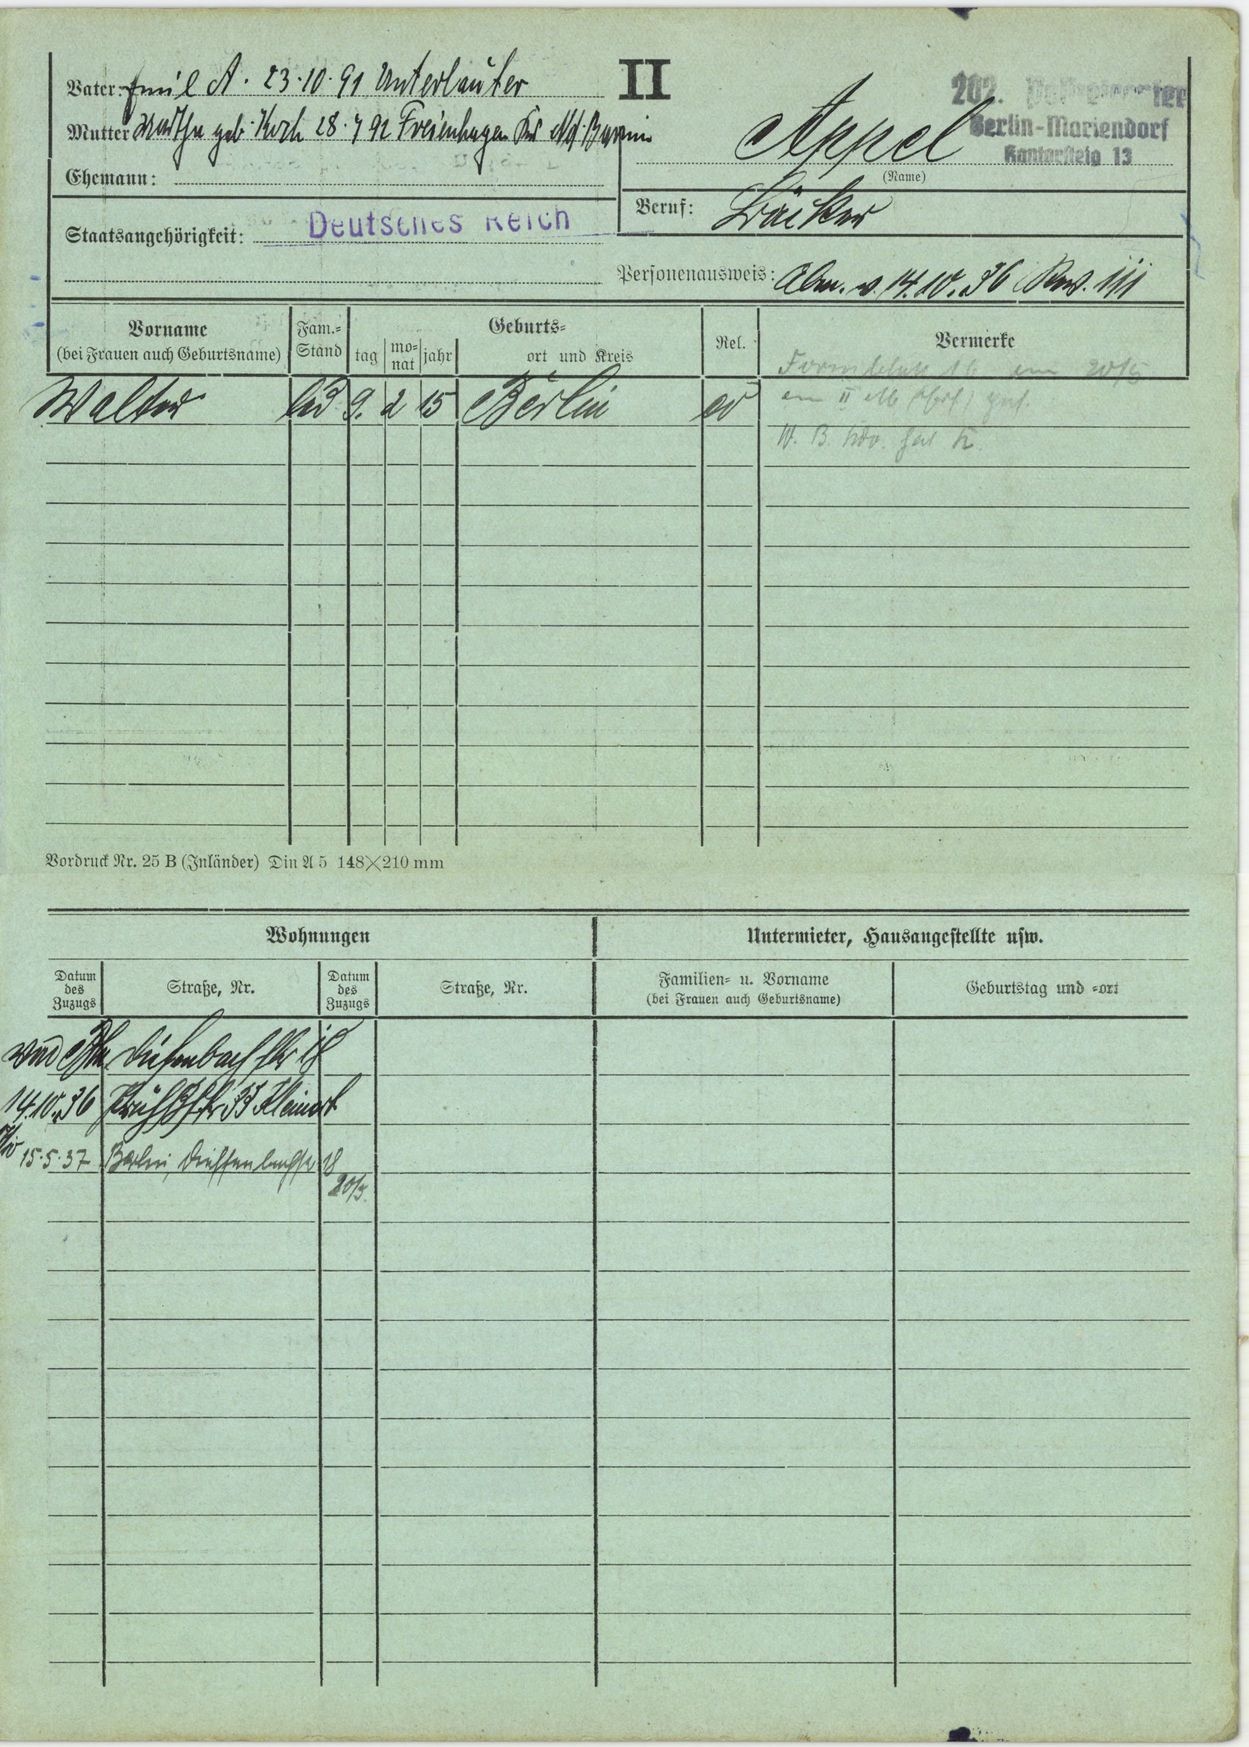
Appel